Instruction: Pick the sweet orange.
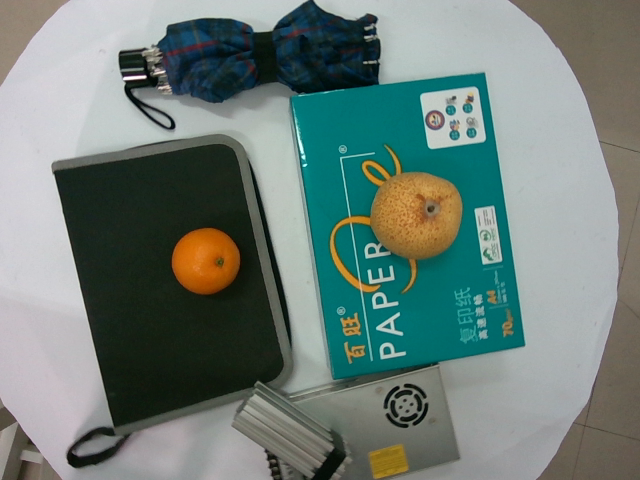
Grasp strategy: vertical